Question: What is the address or location of the property listed in the document?
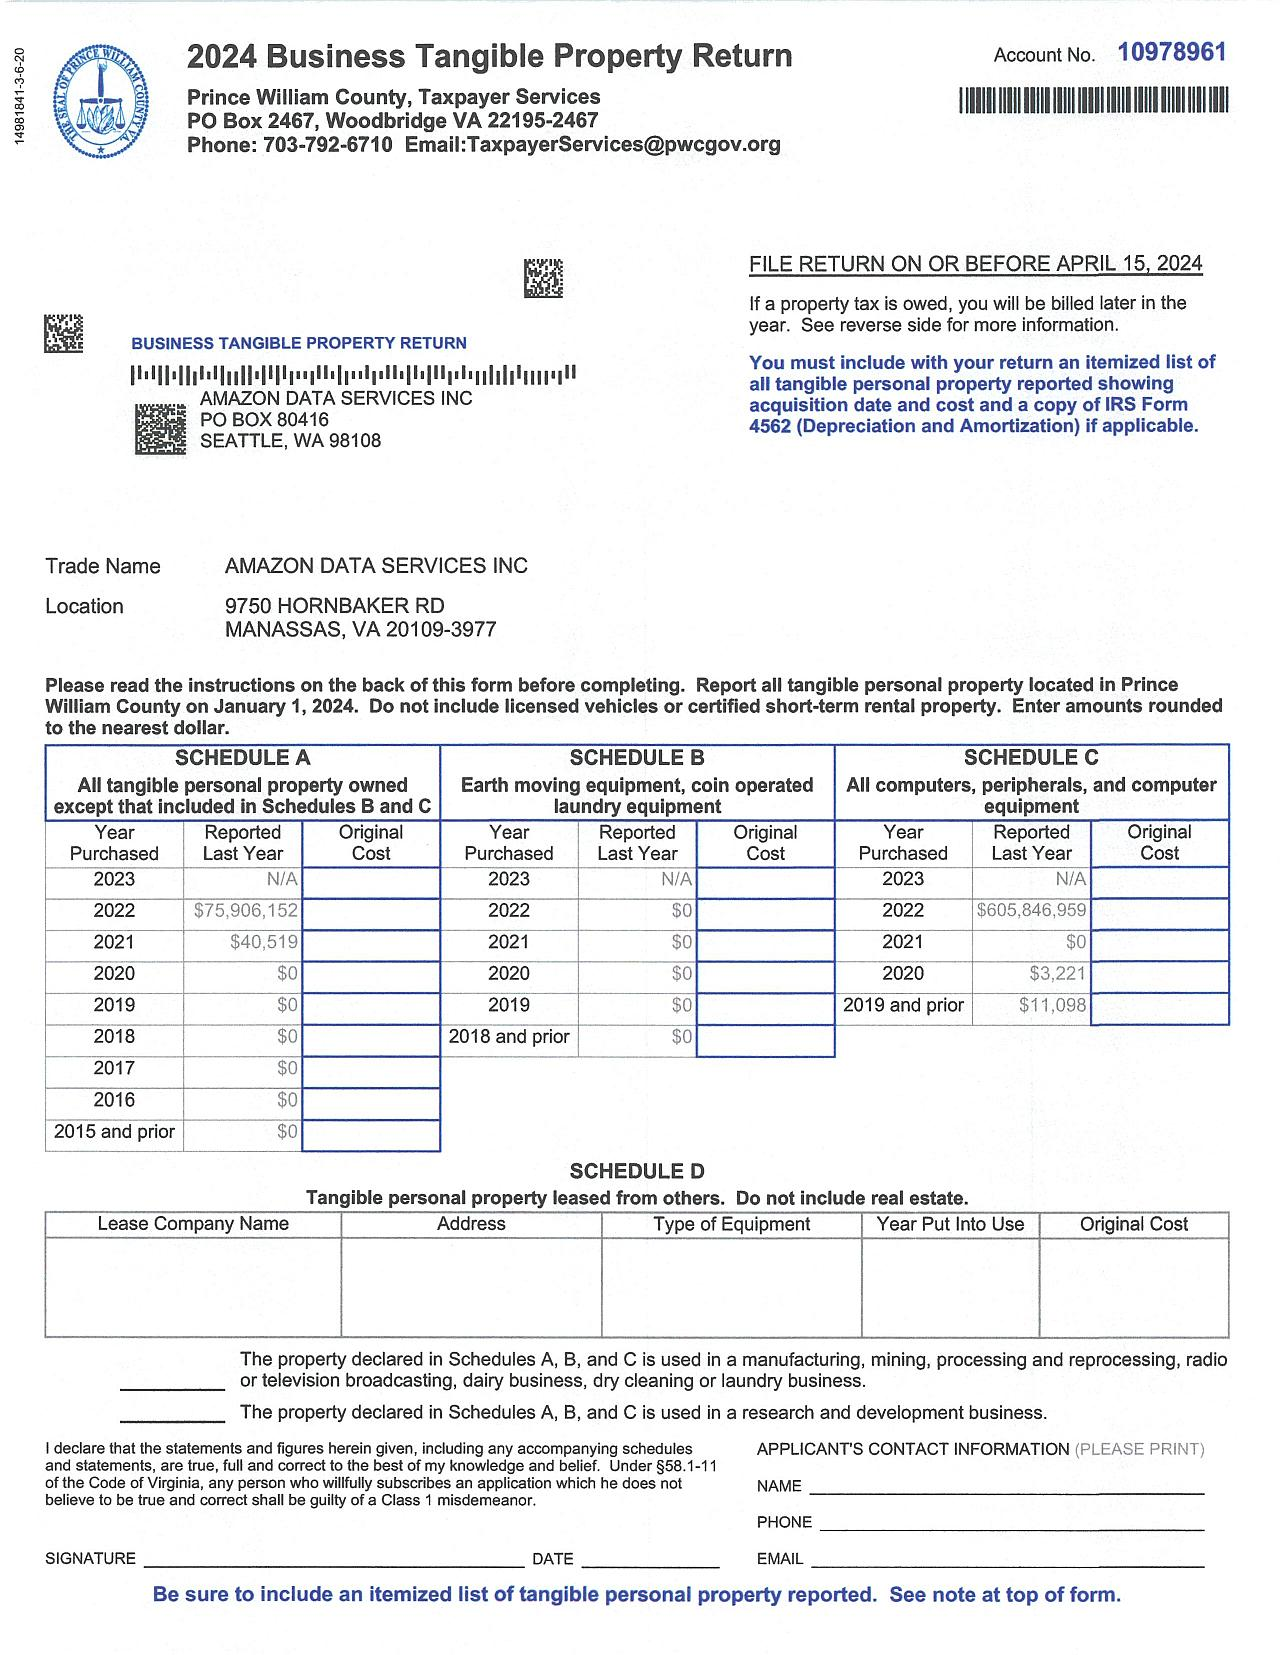
Answer: "9750 HORNBAKER RD MANASSAS, VA 20109-3977"